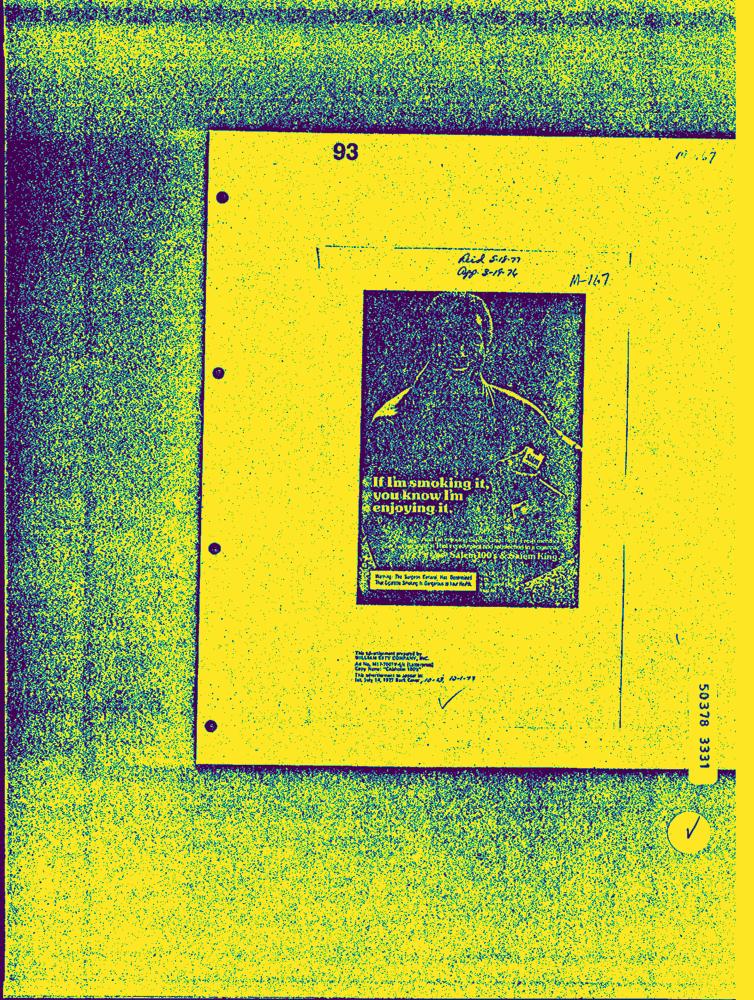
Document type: AD